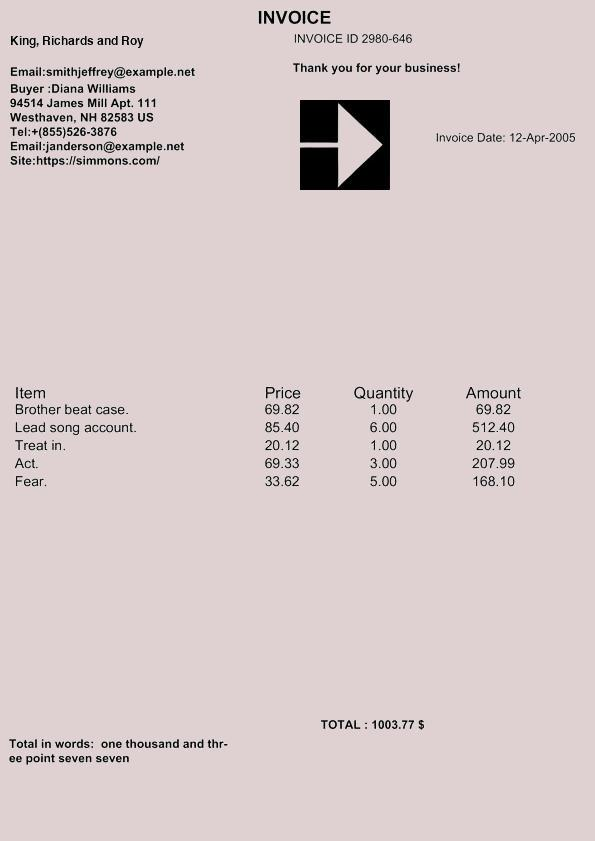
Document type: Invoice